Identify and extract the amount in words, amount in numbers, payee name, cheque date, and bank name from the image.
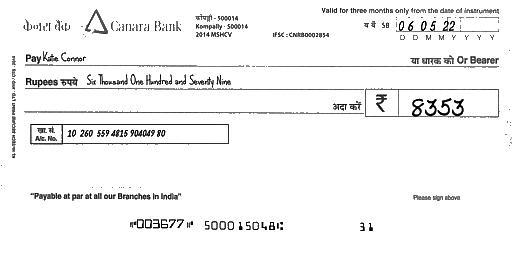
amt_in_words: Six Thousand One Hundred and Seventy Nine
amt_in_figures: 8353
payee_name: Katie Connor
bank_name: Canara Bank
cheque_date: 06/05/22